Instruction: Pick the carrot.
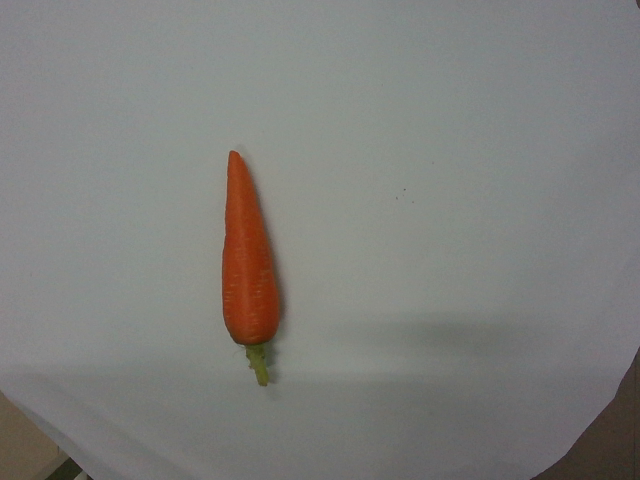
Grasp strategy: vertical